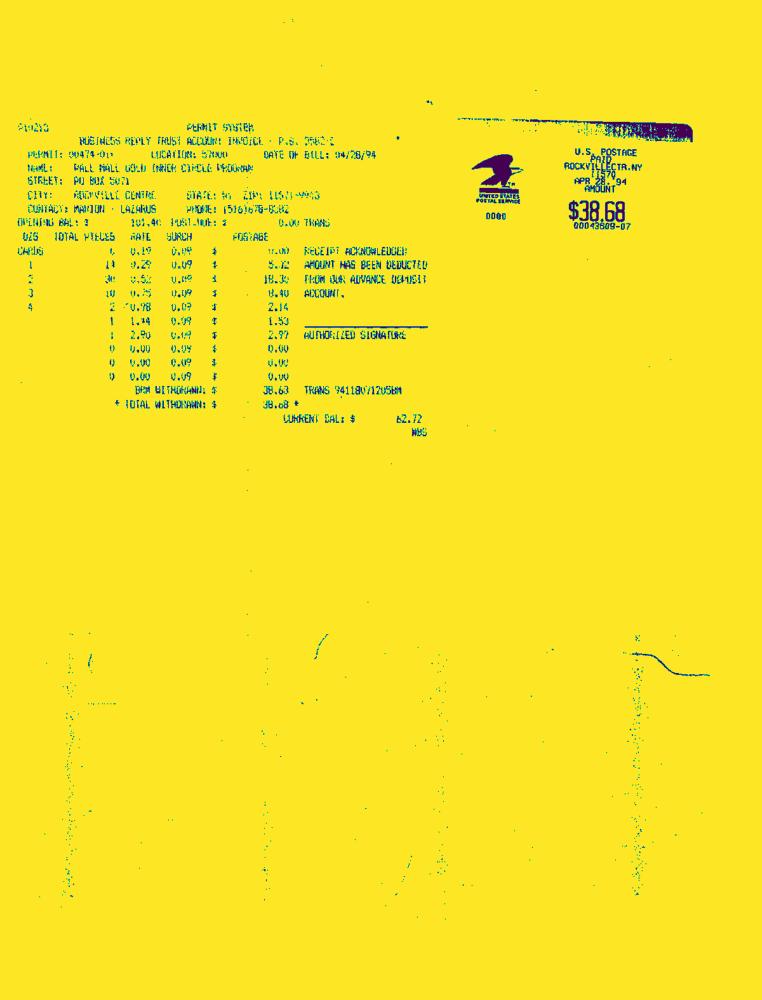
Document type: Invoice-Doc